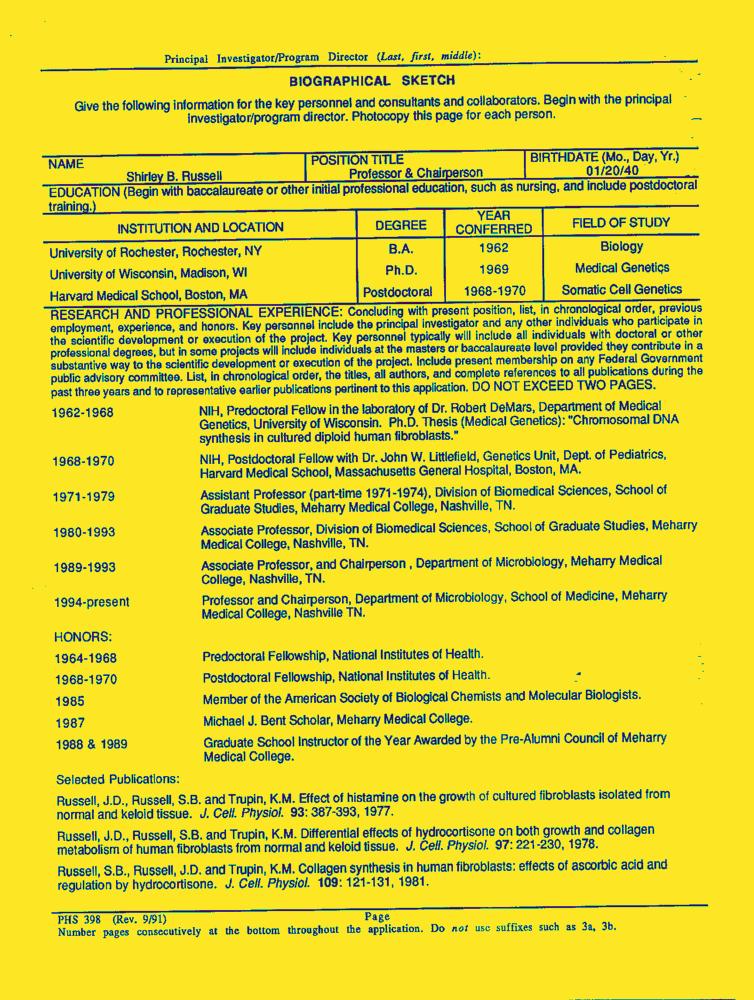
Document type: Resume-Doc